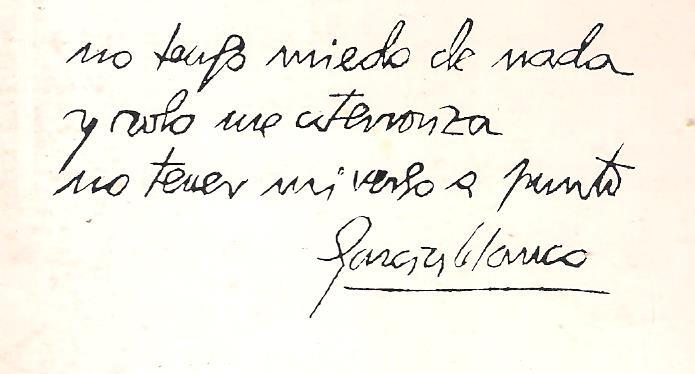
Signature of: josé antonio garcía blanco peinador